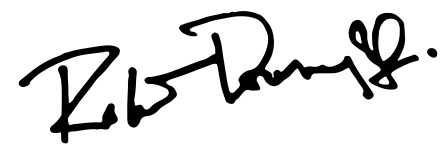
Signature of: robert downey jr